Question: What is the potential diagnosis?
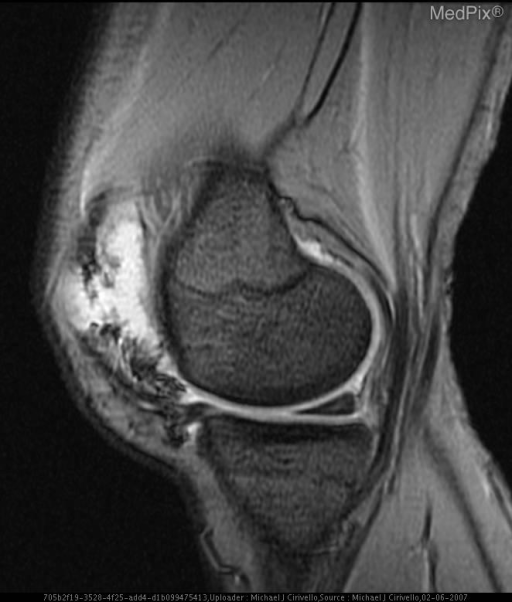
Answer: The possible diagnosis includes Pigmented villonodular synovitis
Synovial sarcoma
Lipoma Arborescens
Synovial chrondromatosis
Hypertrophic synovitis.